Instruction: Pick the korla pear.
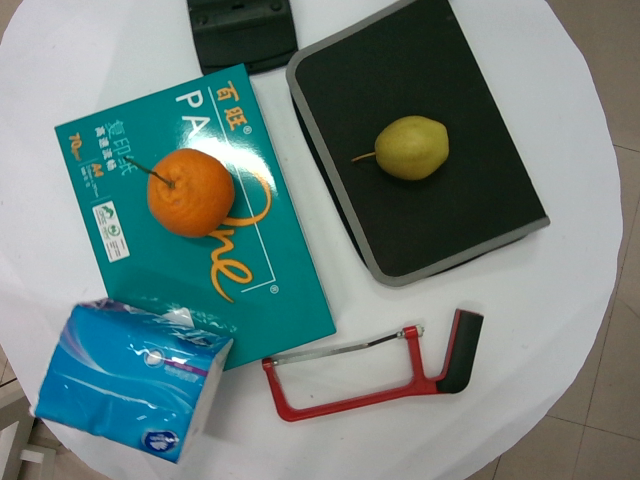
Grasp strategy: vertical